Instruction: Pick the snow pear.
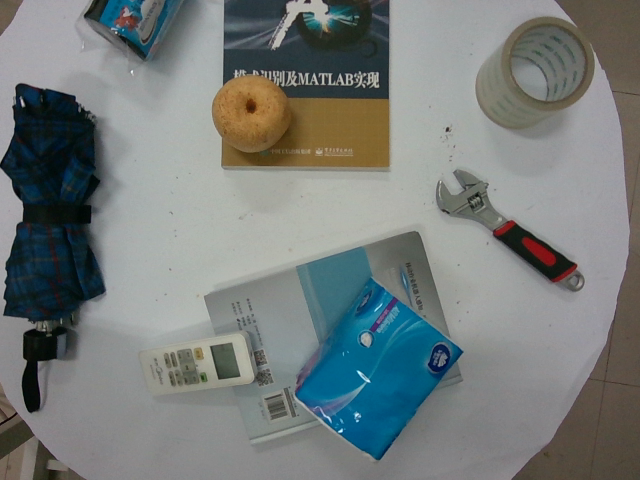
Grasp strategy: vertical